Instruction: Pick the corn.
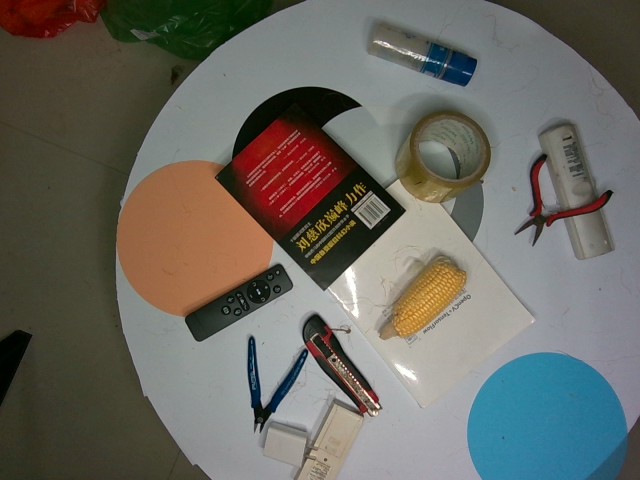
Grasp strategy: vertical